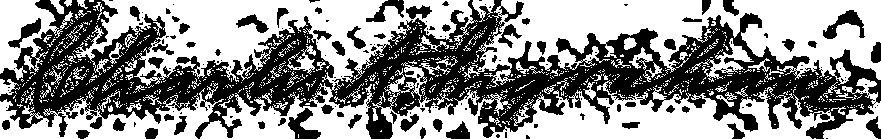
Signature of: charles anson ingraham